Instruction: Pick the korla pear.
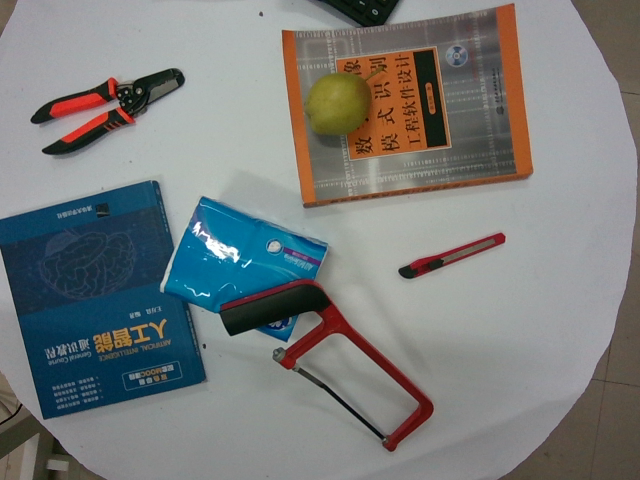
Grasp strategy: vertical